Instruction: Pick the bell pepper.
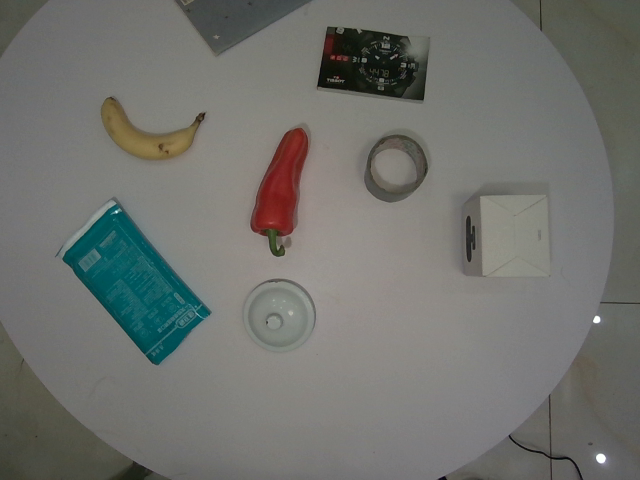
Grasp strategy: vertical